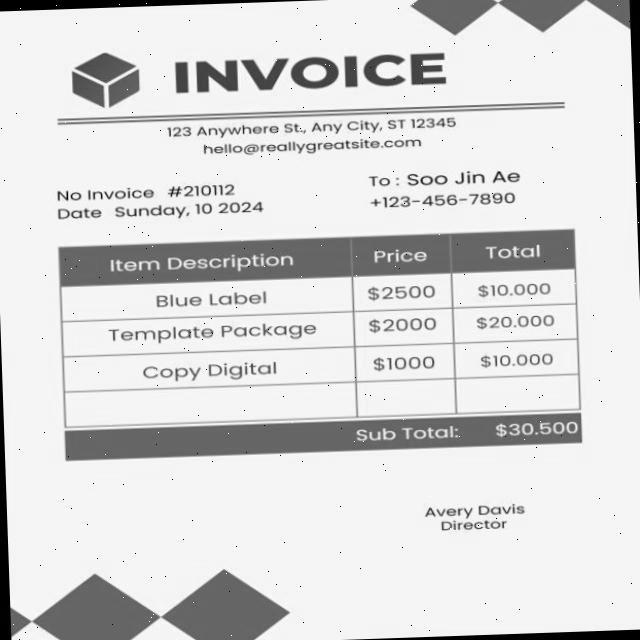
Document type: Invoice